Question: What might the diagnosis be?
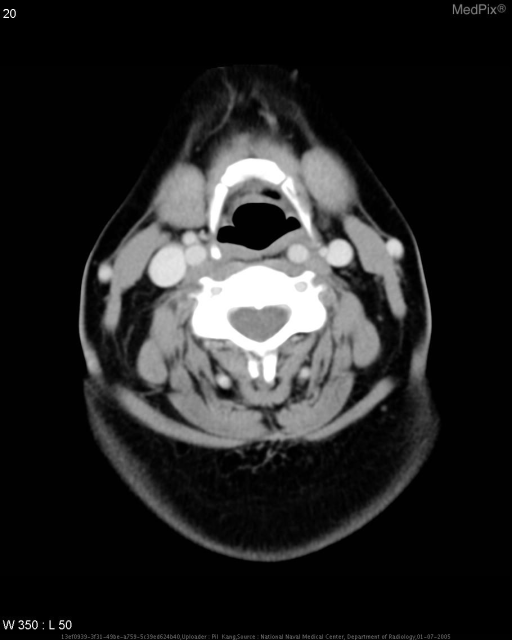
Answer: The possible diagnosis includes Medial deviation of internal carotid artery.